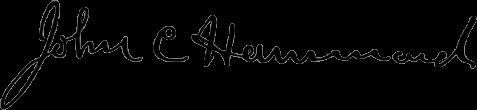
Signature of: john c hammond